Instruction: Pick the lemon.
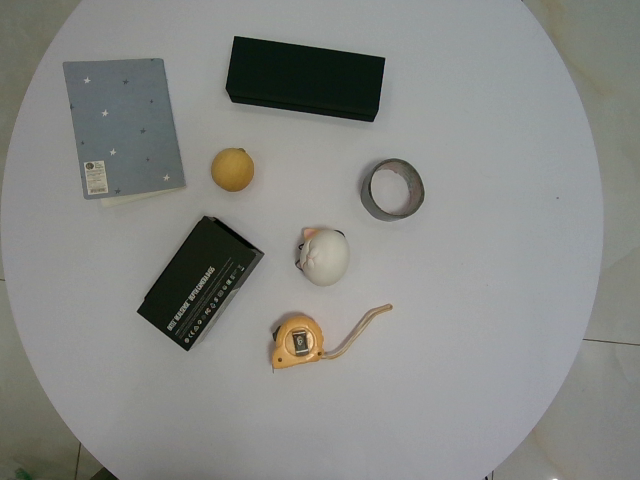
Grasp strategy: vertical